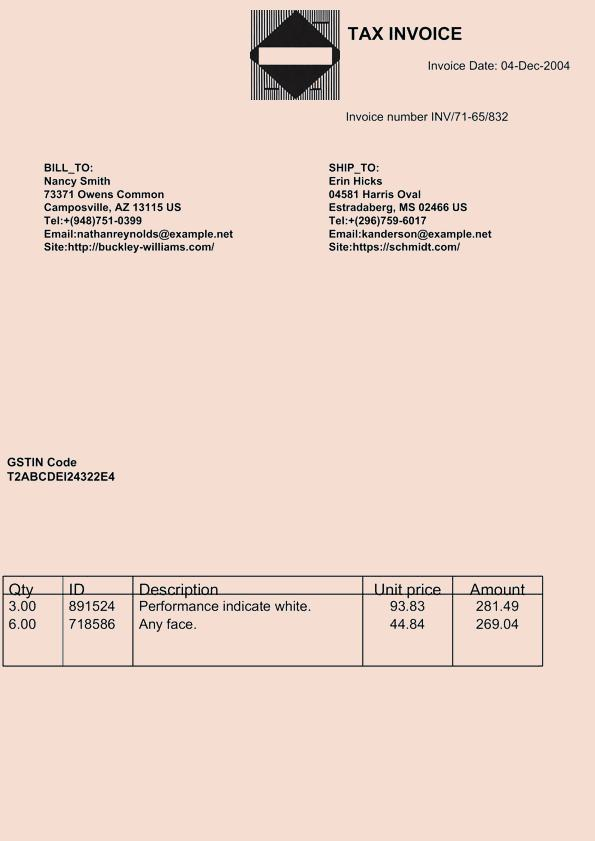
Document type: Invoice